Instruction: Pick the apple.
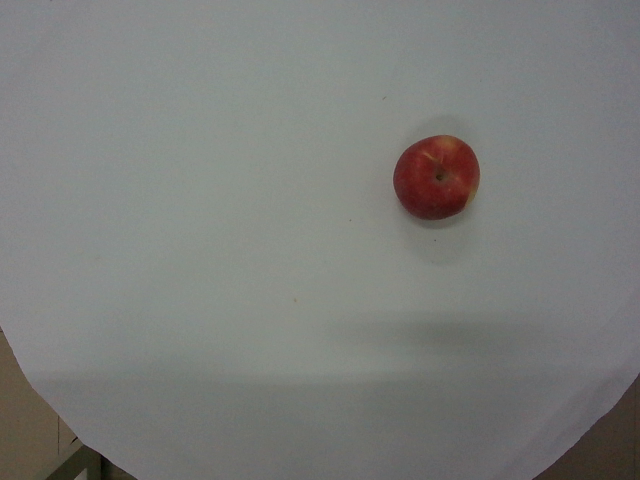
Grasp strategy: vertical